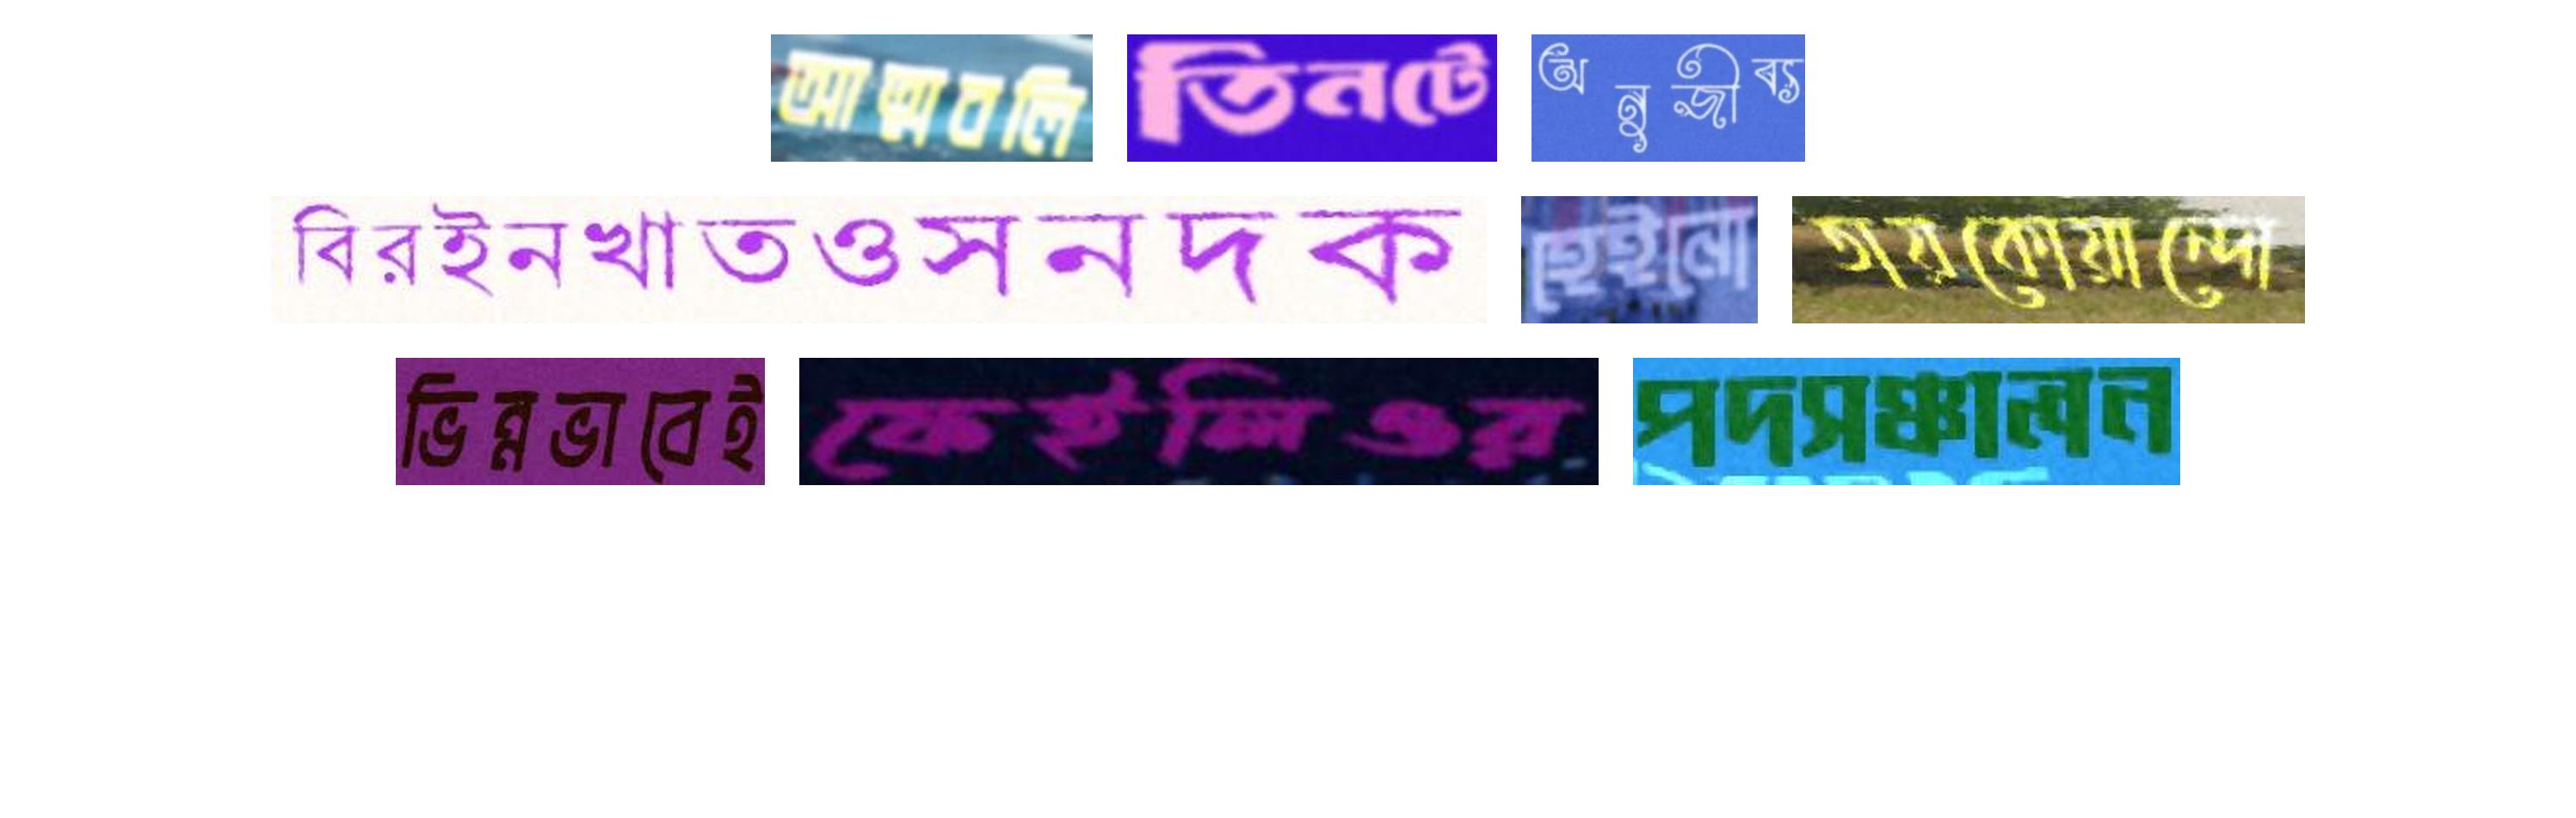
আত্মবলি তিনটে অনুজীব্য
বিরইনখাতওসনদক হেইনো তায়কোয়ান্দো
ভিন্নভাবেই ফেইলিওর পদসঞ্চালন